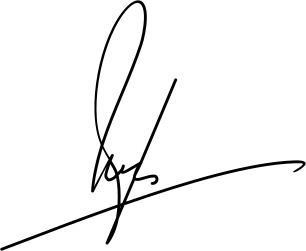
Signature of: rita marko